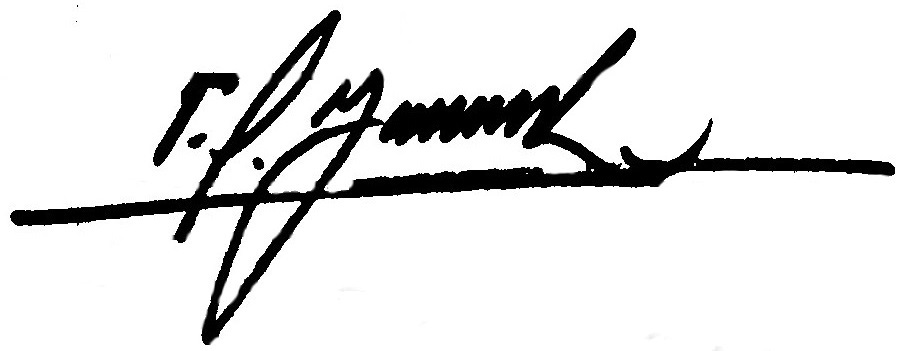
Signature of: víctor giménez landínez